Question: What is the potential diagnosis?
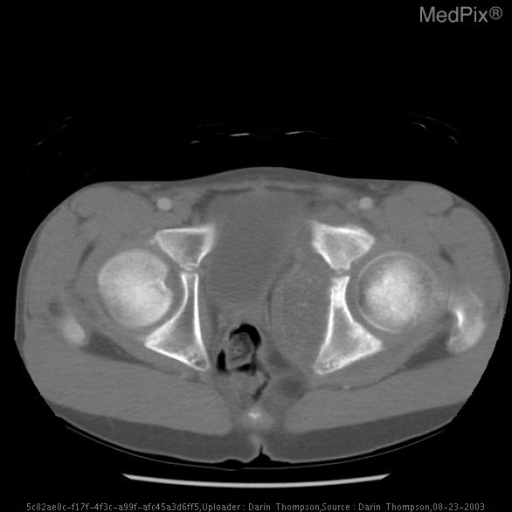
Answer: The possible diagnosis includes •  Metastatic rhabdomyosarcoma
•  Other sarcoma, ie Ewings
•  hematoma.